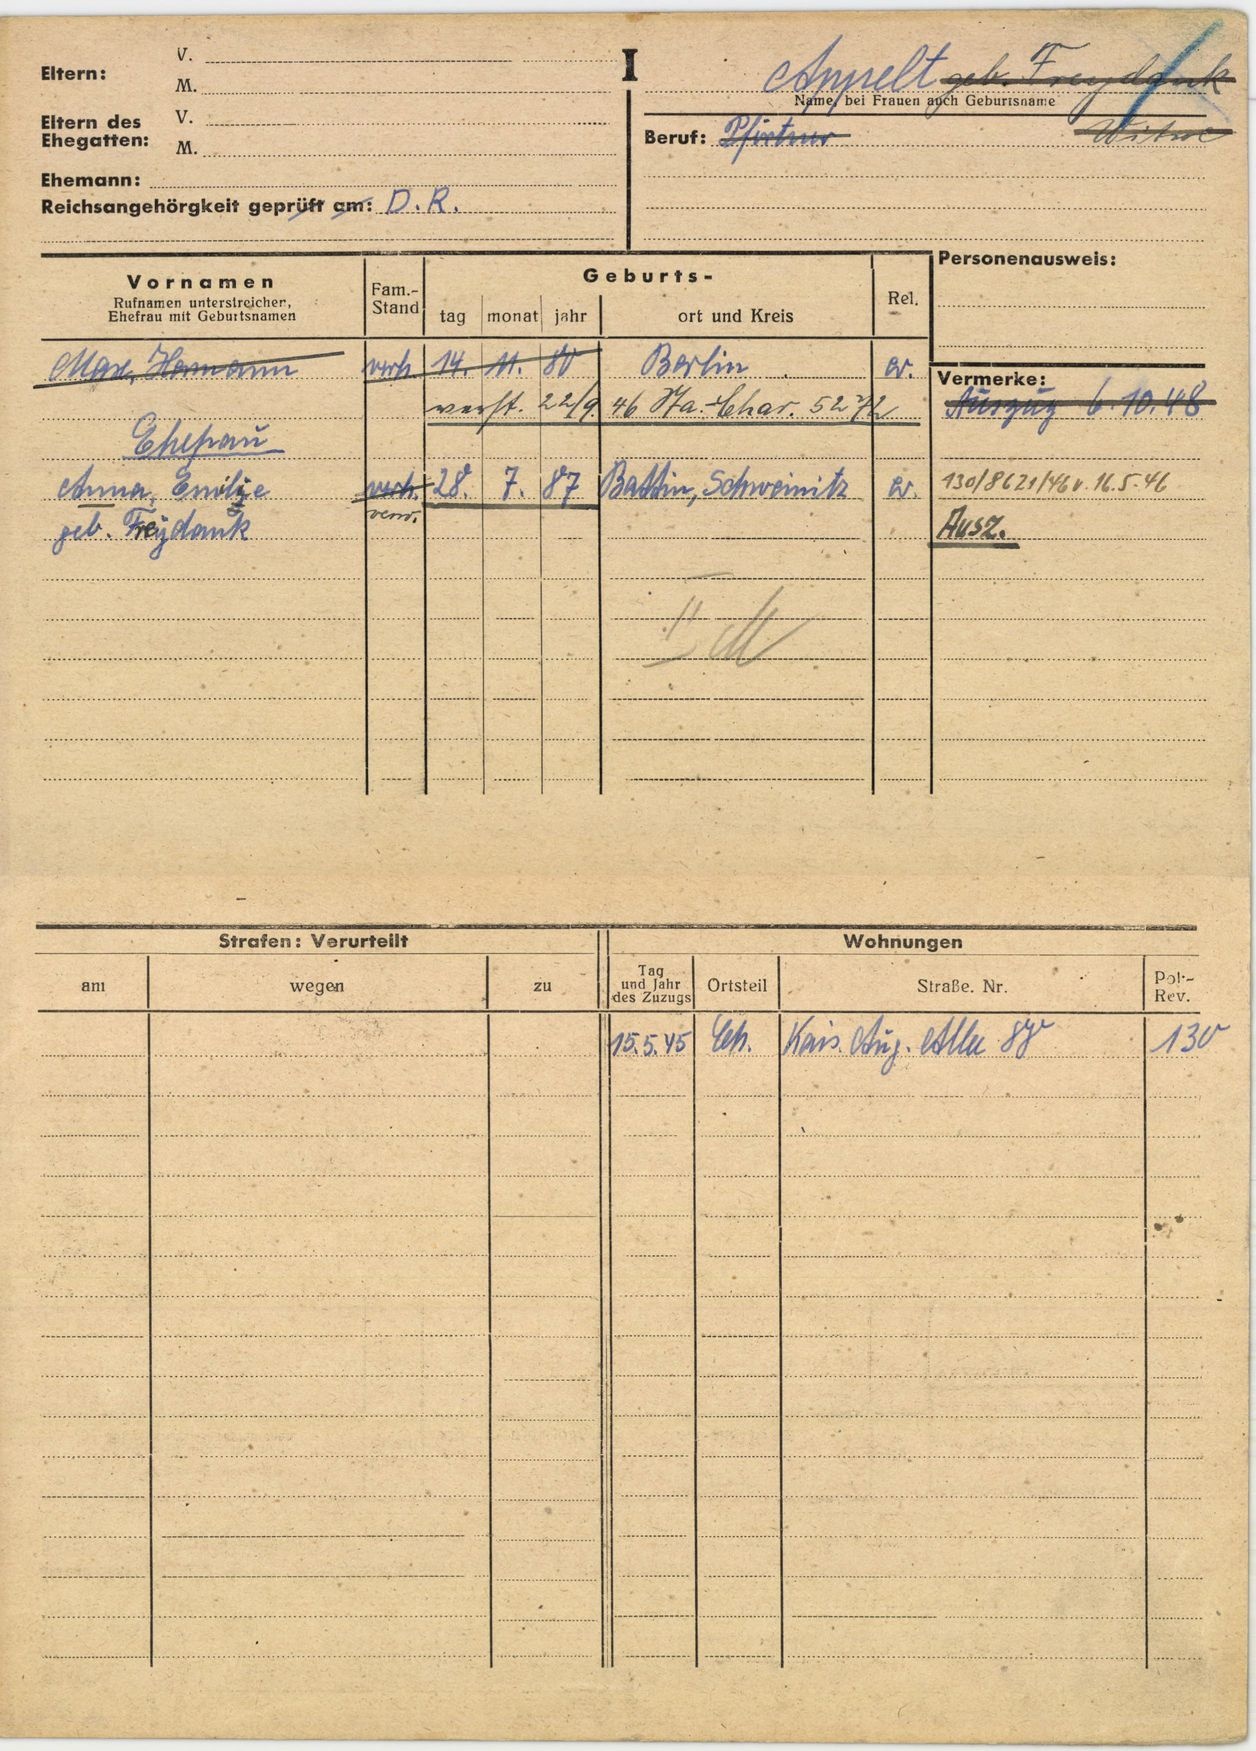
Appelt geb. Freydank